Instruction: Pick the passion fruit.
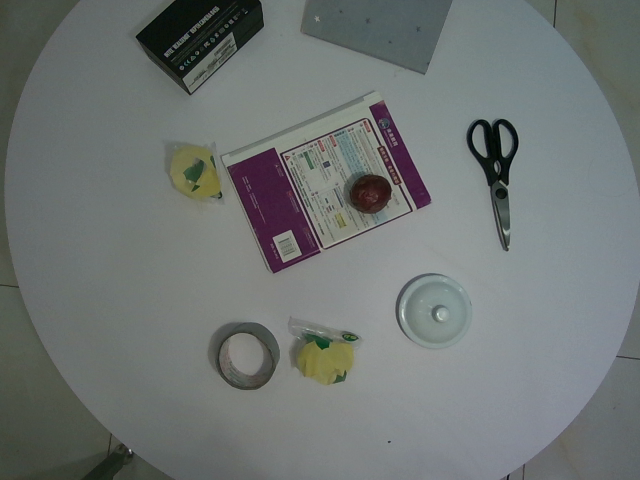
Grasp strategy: vertical